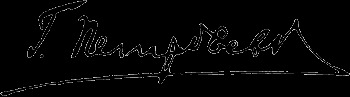
Signature of: grigory petrovsky